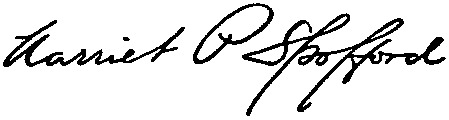
Signature of: harriet elizabeth prescott spofford